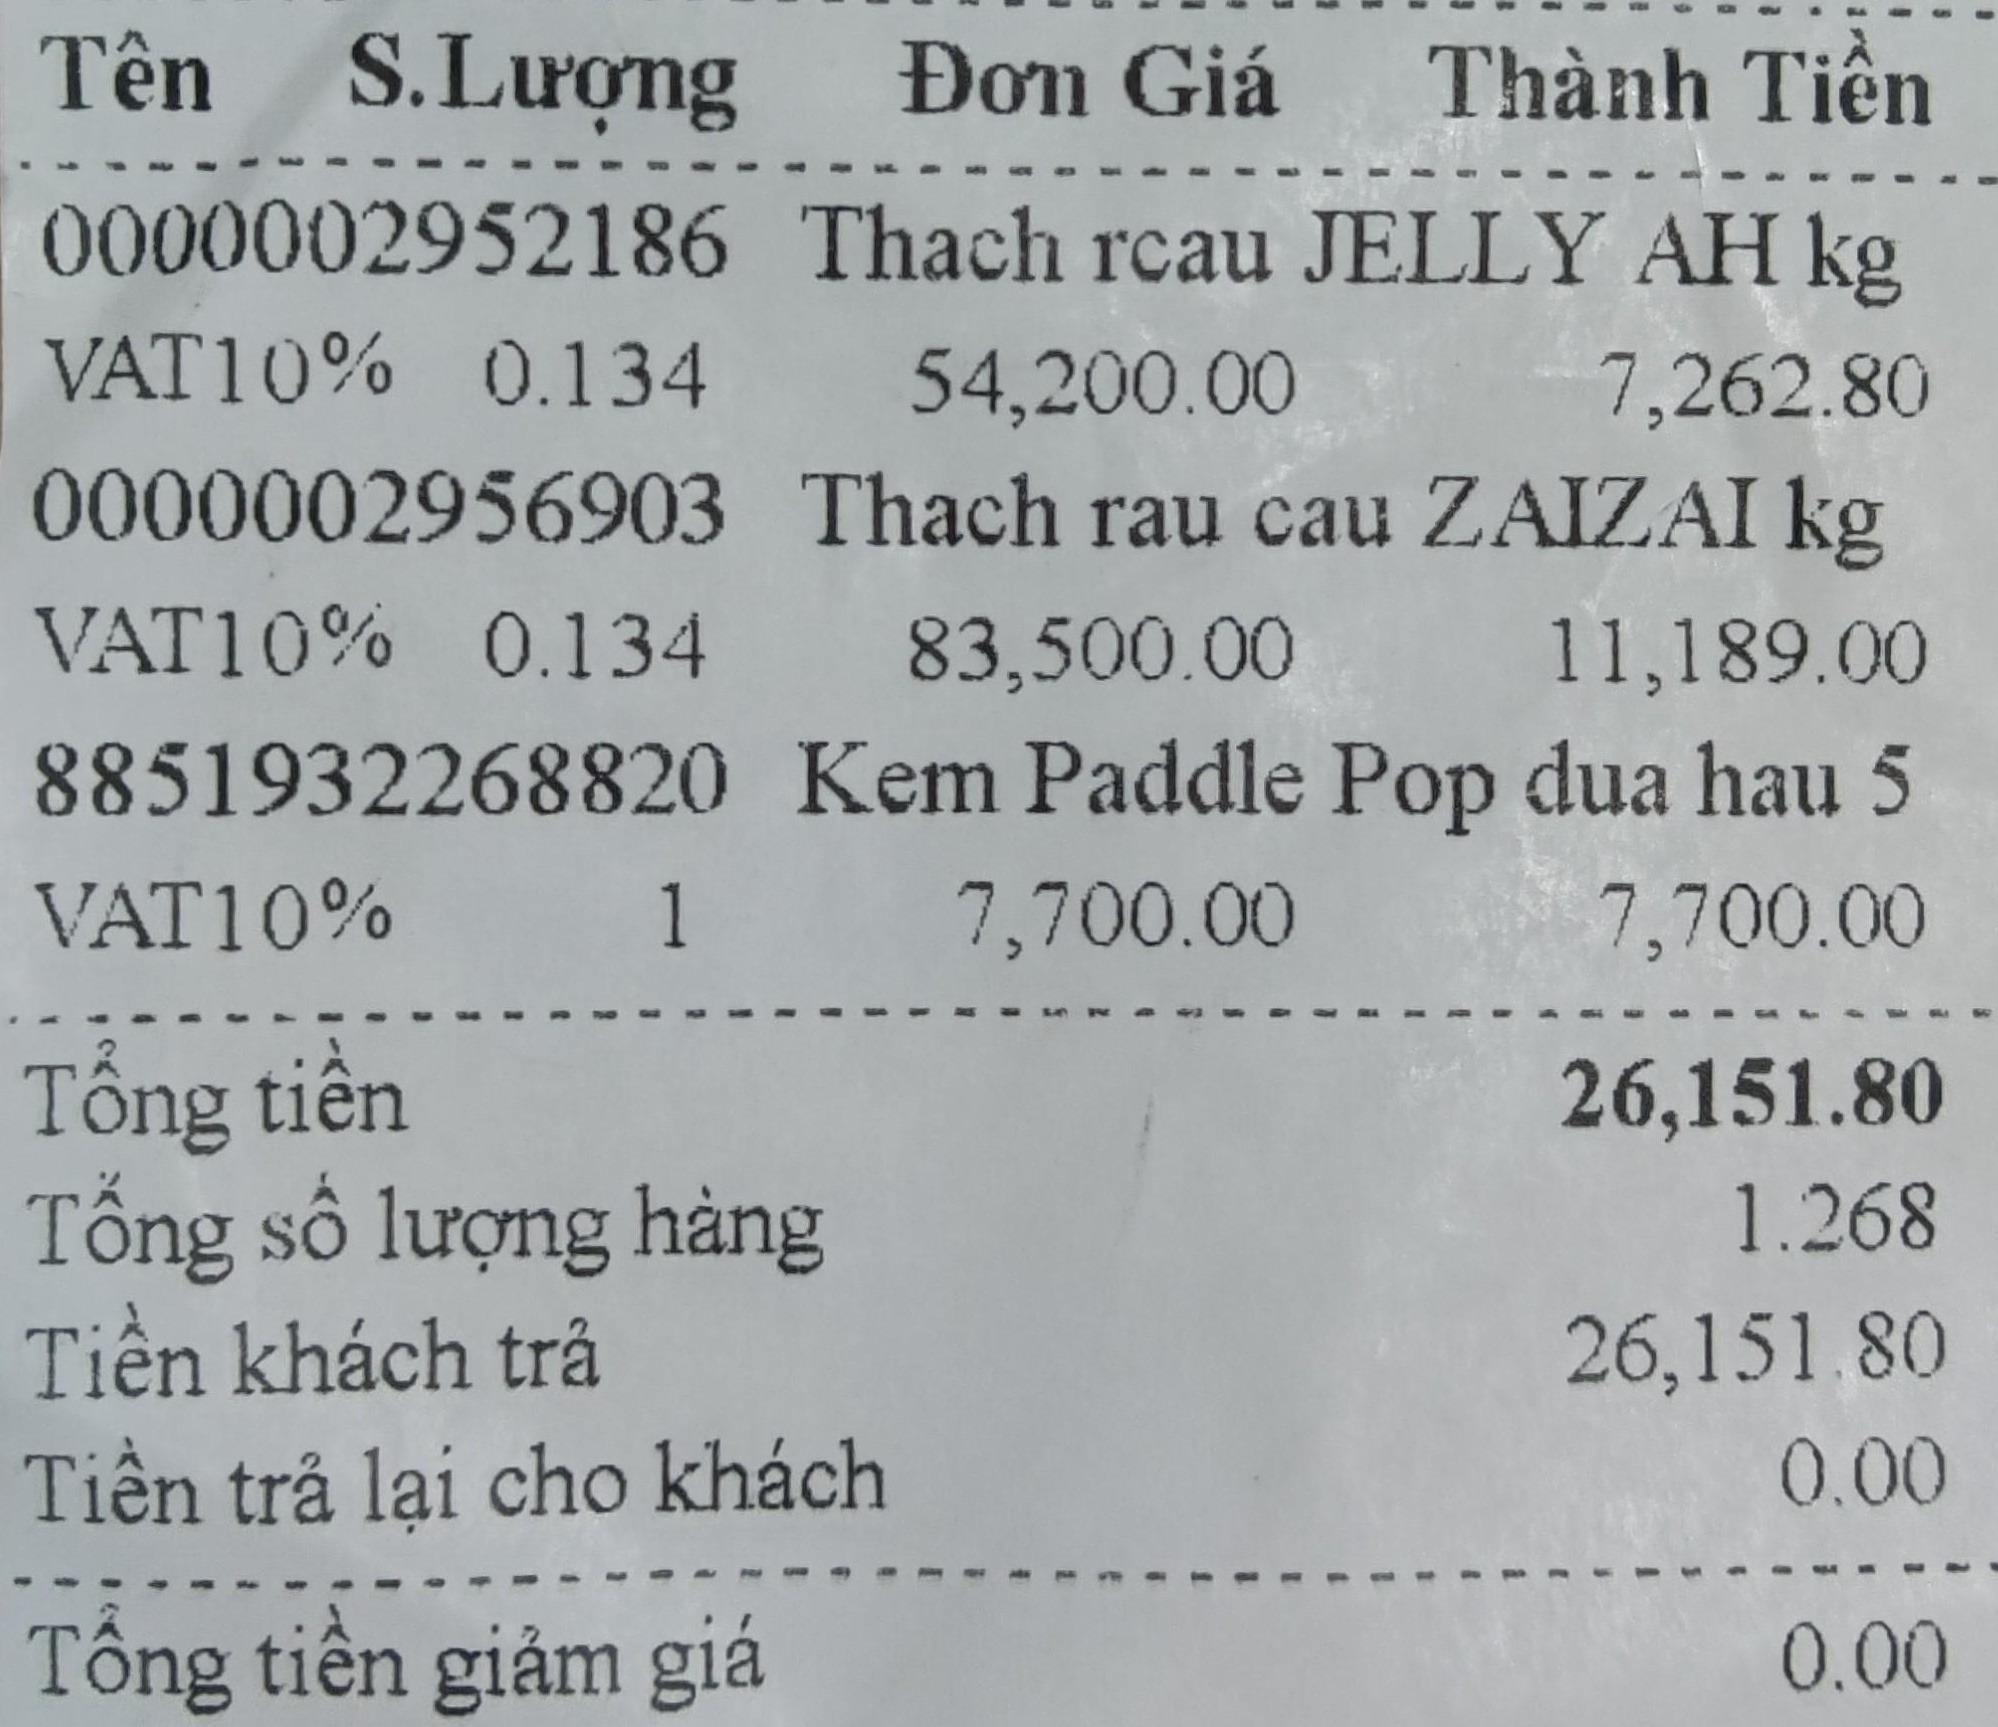
<table>
<tr>
<th>Tên</th>
<th>S.Lượng</th>
<th>Đơn Giá</th>
<th>Thành Tiền</th>
</tr>
<tr>
<td>0000002952186 Thach rcau JELLY AH kg VAT10%</td>
<td>0.134</td>
<td>54,200.00</td>
<td>7,262.80</td>
</tr>
<tr>
<td>0000002956903 Thach rau cau ZAIZAI kg VAT10%</td>
<td>0.134</td>
<td>83,500.00</td>
<td>11,189.00</td>
</tr>
<tr>
<td>8851932268820 Kem Paddle Pop dua hau 5 VAT10%</td>
<td>1</td>
<td>7,700.00</td>
<td>7,700.00</td>
</tr>
</table>

Tổng tiền 26,151.80
Tổng số lượng hàng 1.268
Tiền khách trả 26,151.80
Tiền trả lại cho khách 0.00
Tổng tiền giảm giá 0.00